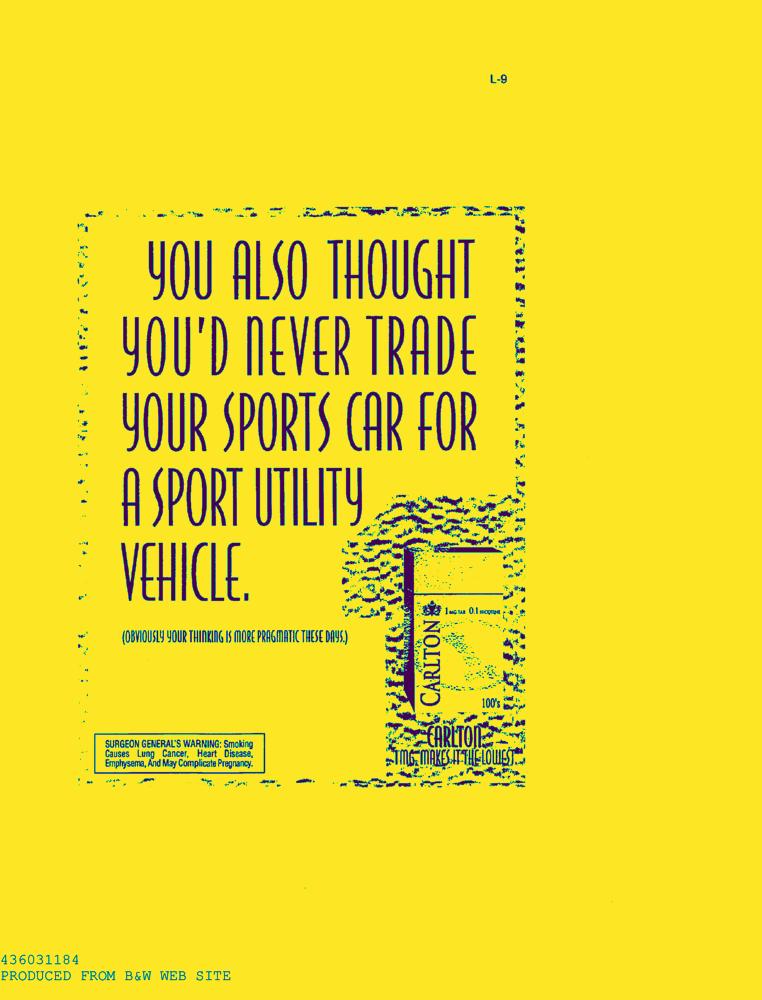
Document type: AD